Question: Explain the disease:
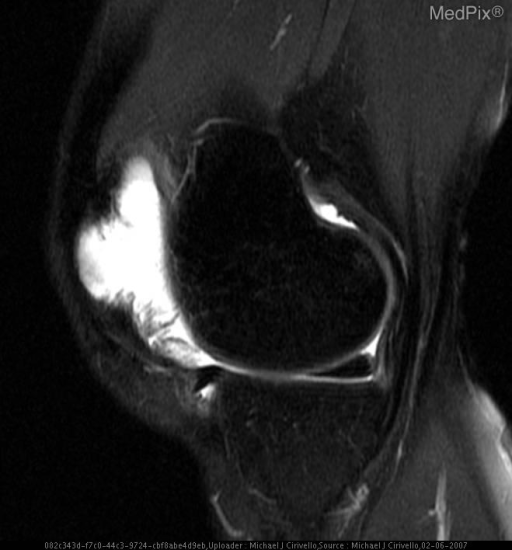
Answer: The disease is discussed as: Pigmented villonodular synovitis (PVNS) was first described by Jaffe in 1941(1). The etiology of the disease is not well defined. Some investigators favor an inflammatory pathogenesis while others consider PVNS a form of benign neoplasm. Other etiologies-metabolic, traumatic, and genetic-have also been considered.  Although both polyclonal & monoclonal lineages of synovial cells have been demonstrated, current opinion favors a neoplastic process (2).

A 1980 epidemiologic study of 166 patients reported the incidence of this tumor as 1.8-2 per million per year (3). There appears to be no sex predilection. The most common sites of involvement are the knee, hip, ankle, shoulder, & elbow in decreasing order of frequency (4).

When the knee is involved symptoms are typically non-specific with pain, effusion, & warmth being the most frequently reported. Range of motion becomes limited as the mass occupies more space. Studies are generally normal with the exception of gross blood upon aspiration of the joint space (4).

MR imaging is the primary modality for evaluating PVNS. Radiographs are used in the initial evaluation and are helpful in delineating osseous erosions. Synovial chondromatosis and PVNS are the two main differentials to consider when radiographs show well mineralized bones and focal sites of erosion. Absence of calcifications and characteristic MR imaging findings, however, are more suggestive of PVNS. On MR imaging PVNS appears as an intra-articular soft tissue mass (or masses) and can exhibit variable signal intensity depending on the amount of hemosiderin deposition, lipid filled macrophages, & fibrosis (4). Villous or cystic low-signal-intensity masses combined with a “blooming” artifact on the gradient-recalled echo sequence are nearly pathognomonic for PVNS. After contrast, PVNS will enhance. In the absence of typical MR findings, CT-guided biopsy should be considered. At histology, the presence of mononuclear cells, multinucleated giant cells, and hemosiderin deposition are consistent with the diagnosis of PVNS (4).

The traditional treatment of PVNS is total synovectomy (5). Post-surgical adjuvant radiation, either external beam or by intra-articular injection, has shown promise in some small case series (6,7). The ultimate goal of treatment is to remove the mass and prevent recurrence while preserving maximum joint function. Severe progression of the disease can lead to joint destruction and a need for arthrodesis.